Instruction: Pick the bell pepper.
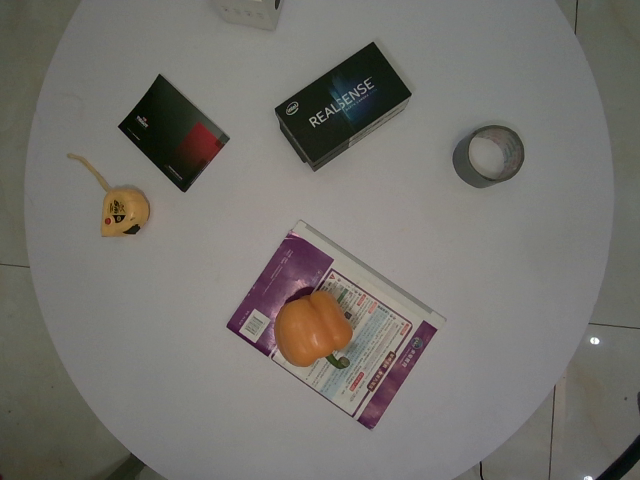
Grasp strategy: vertical